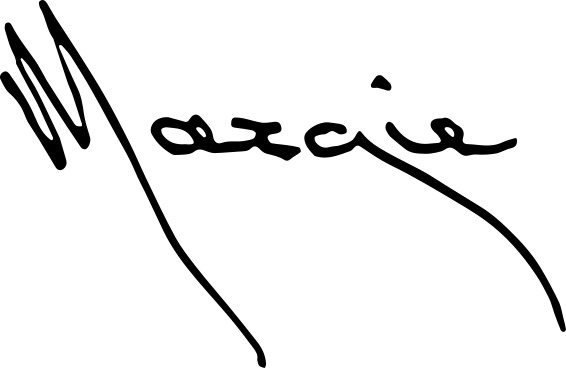
Signature of: margie adam